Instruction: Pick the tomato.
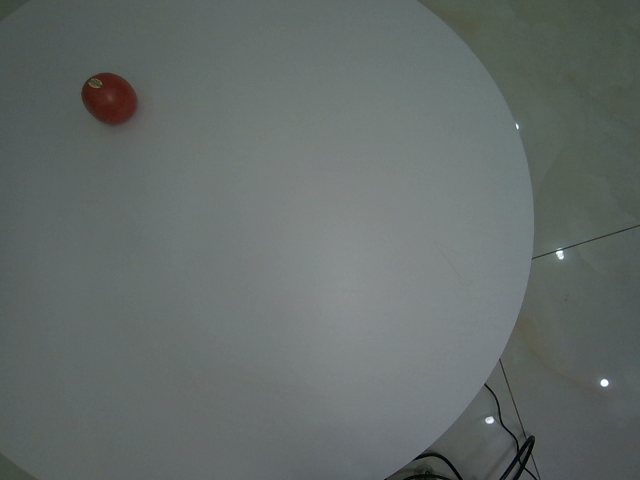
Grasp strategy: vertical